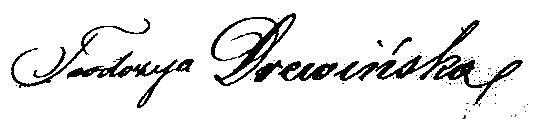
Signature of: teodozja drewińska